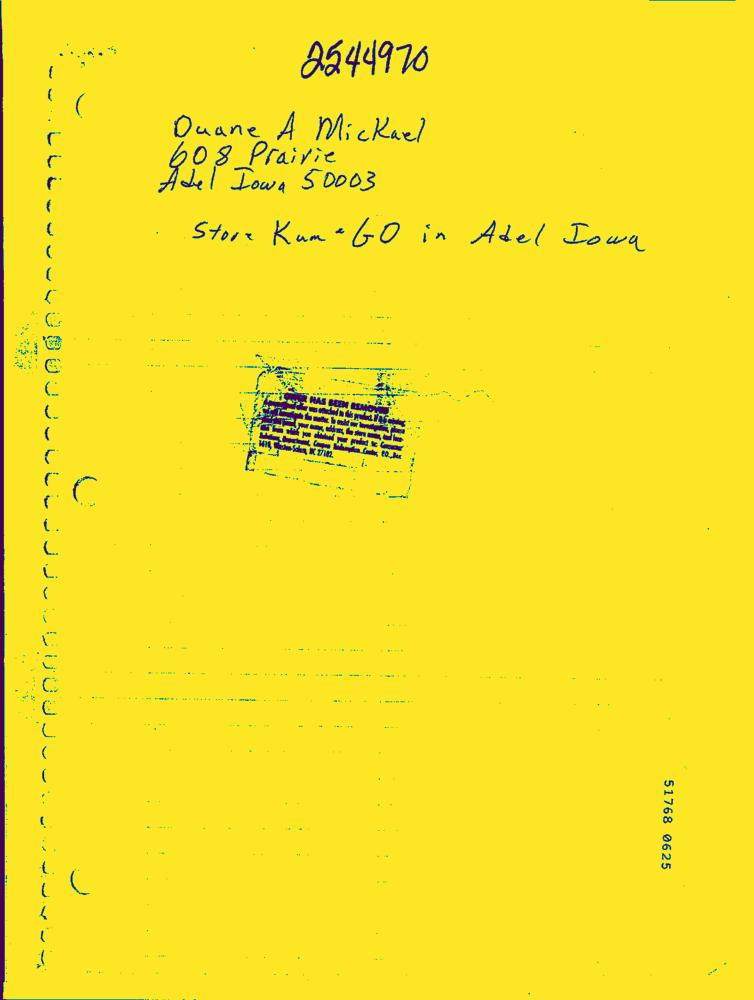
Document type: Hand-Written